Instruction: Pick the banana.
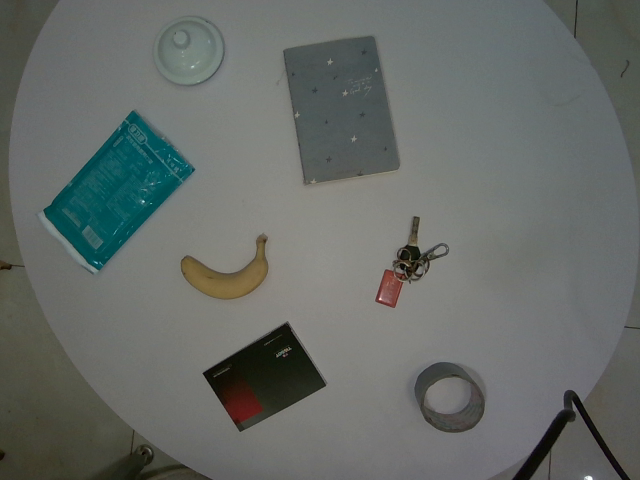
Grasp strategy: vertical